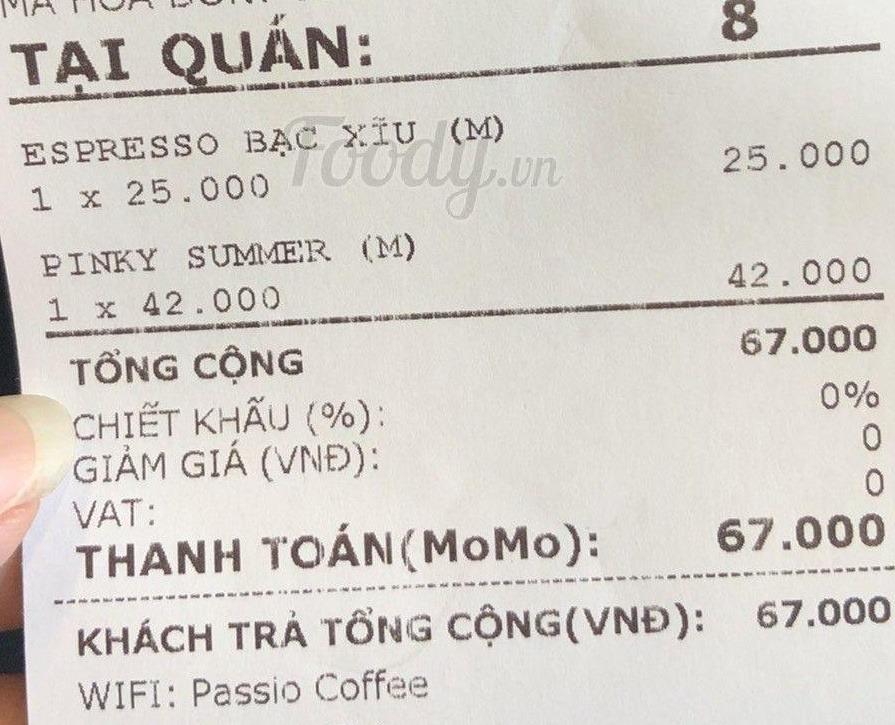
TẠI QUÁN:

<table>
  <tr>
    <th>Tên mặt hàng</th>
    <th>Số lượng</th>
    <th>Thành tiền</th>
  </tr>
  <tr>
    <td>ESPRESSO BẠC XỈU (M)</td>
    <td>1</td>
    <td>25.000</td>
  </tr>
  <tr>
    <td>PINKY SUMMER (M)</td>
    <td>1</td>
    <td>42.000</td>
  </tr>
</table>

TỔNG CỘNG 67.000
CHIẾT KHẤU (%): 0%
GIẢM GIÁ (VNĐ): 0
VAT: 0
THANH TOÁN(MoMo): 67.000

KHÁCH TRẢ TỔNG CỘNG(VNĐ): 67.000
WIFI: Passio Coffee